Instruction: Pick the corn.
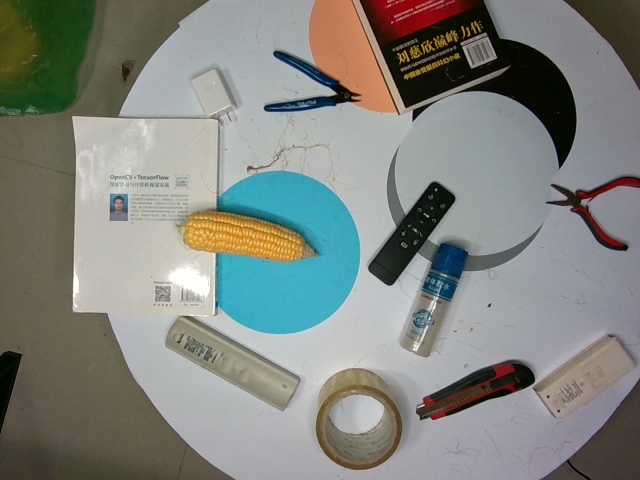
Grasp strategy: vertical